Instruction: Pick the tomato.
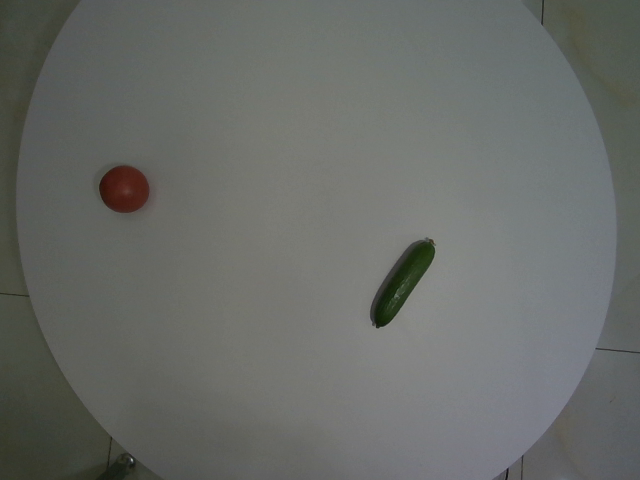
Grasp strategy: vertical